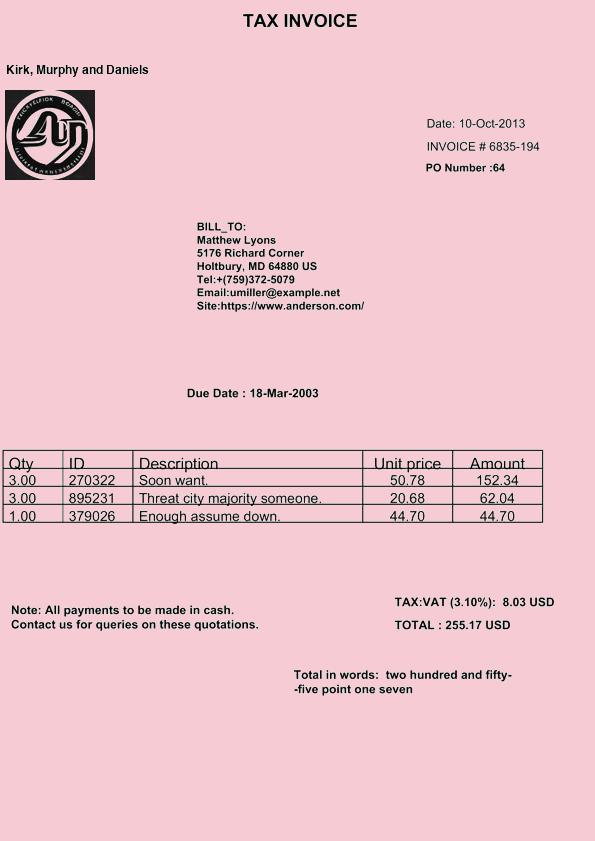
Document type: Invoice